Question: What is the mailing or notice date provided in the document?
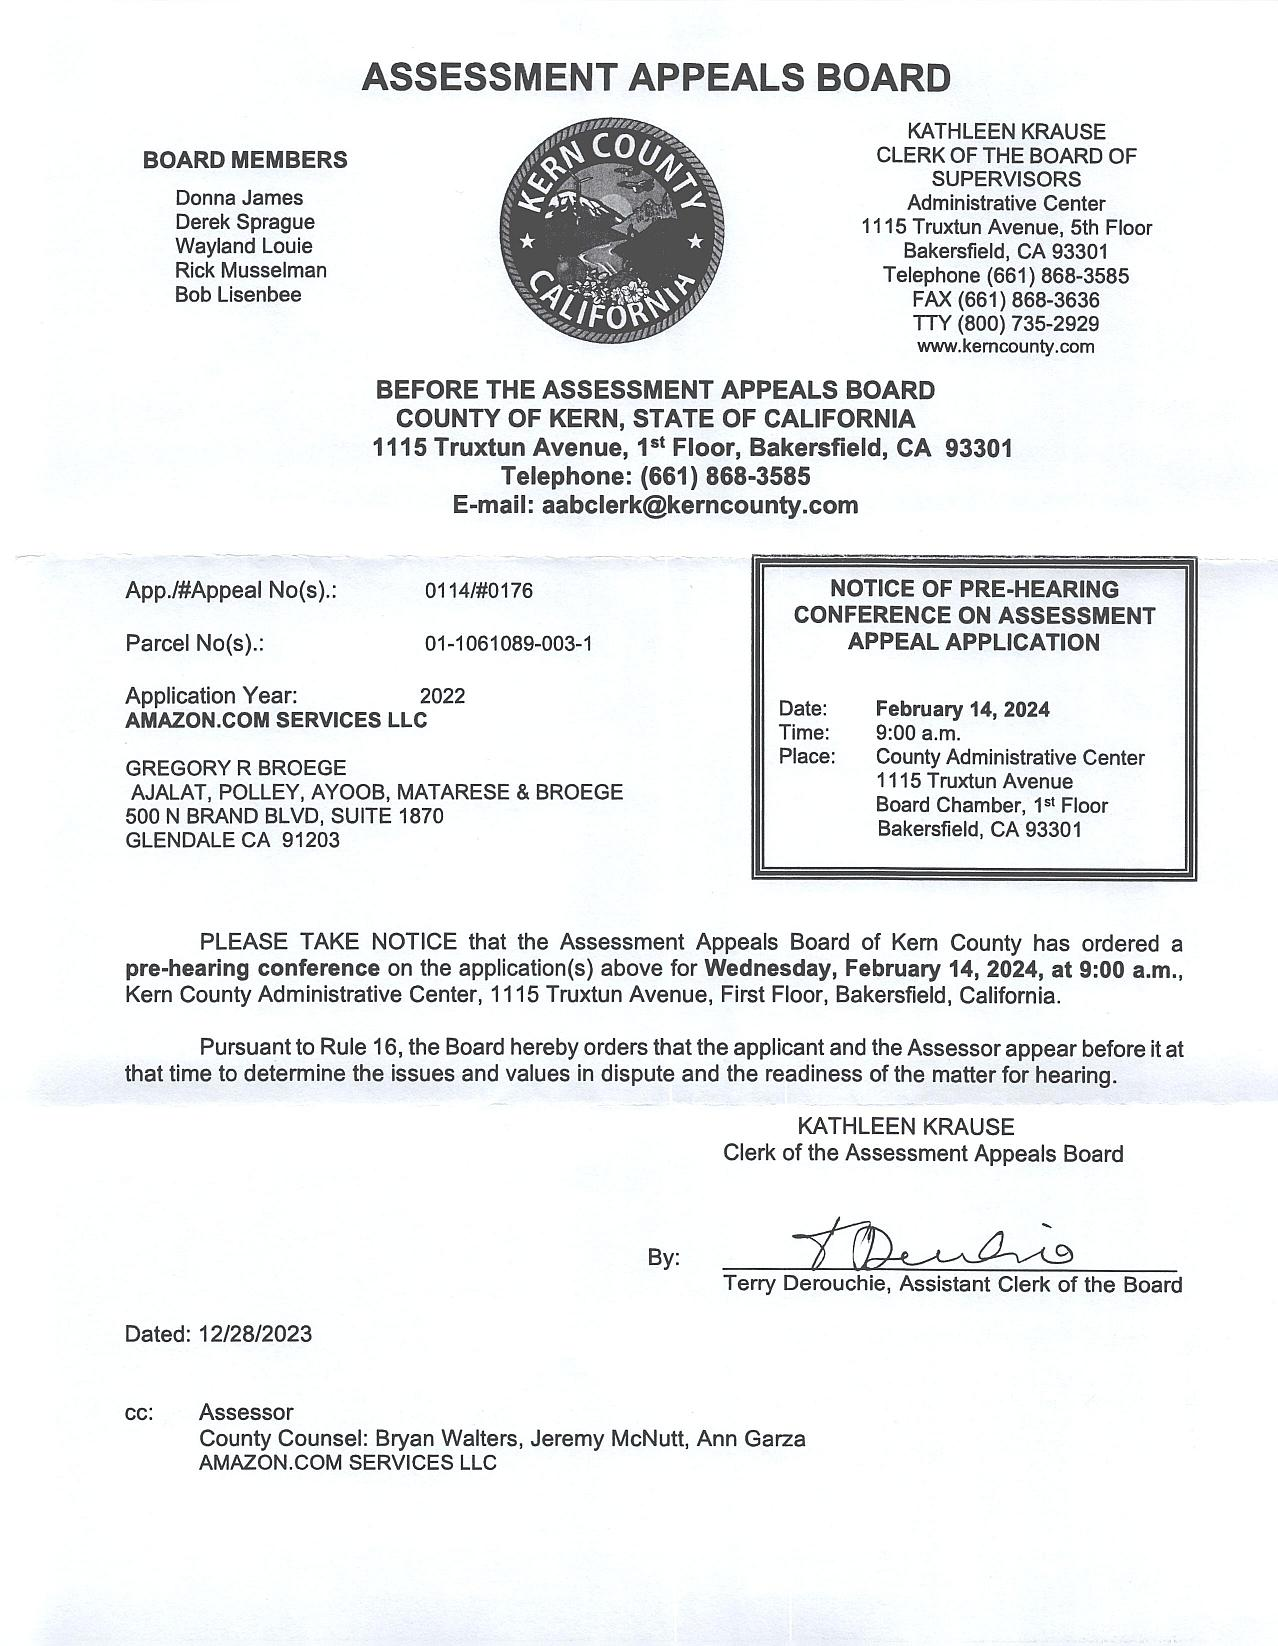
Answer: "12/28/23"